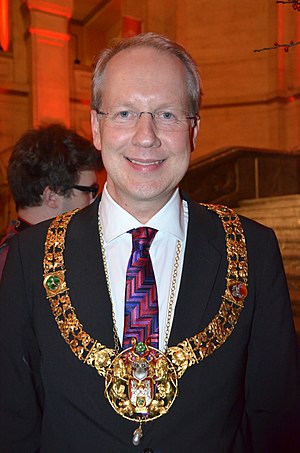
Deutsch: Als Oberbürgermeister hatte Stefan Schostok 2014 - erstmals in der Geschichte der Stadt Hannover - zum Neujahrsempfang sämtliche Bürger der niedersächsischen Landeshauptstadt in das Neues Rathaus eingeladen. Zur Begrüßung hatte der "OB" die offizielle Amtskette umgelegt, die 1901 von der Firma „W. Lameyer &amp; Sohn, Fabrikation, Handlung und Lager von Juwelen, Gold- und Silberarbeiten“ angefertigt wurde. Anstelle des auf dem Mittelteil ursprünglich angebrachten Porträts mit dem Bildnis von Kaiser Wilhelm II. wurde 1950 das Wappen der Stadt Hannover aufgebracht ...